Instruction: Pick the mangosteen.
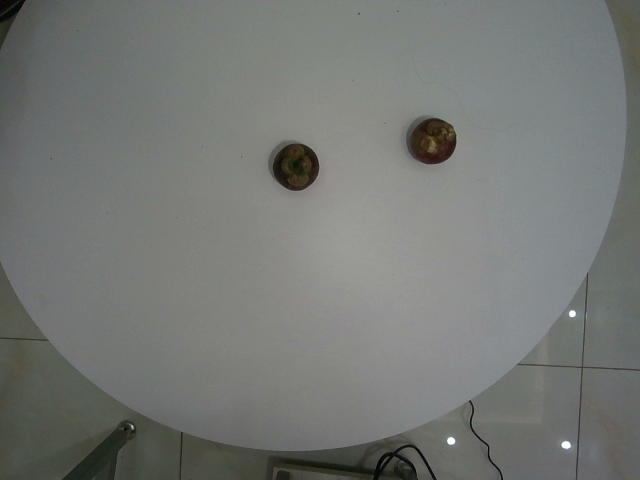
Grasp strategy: vertical